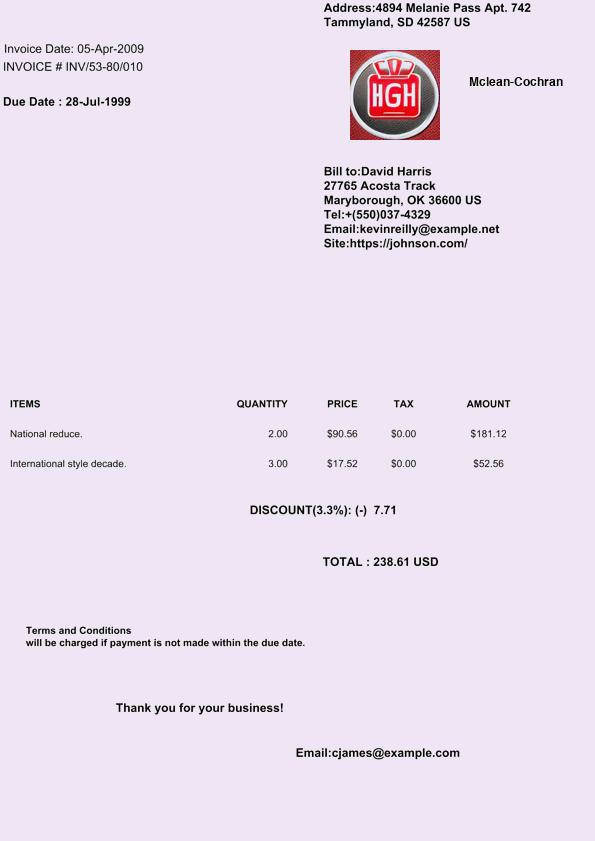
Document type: Invoice